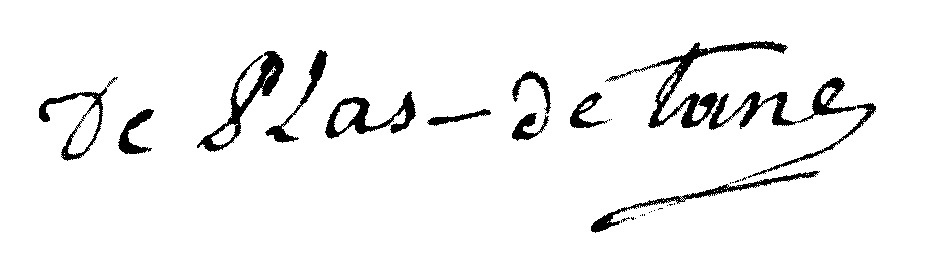
Signature of: antoine de plas de tanes